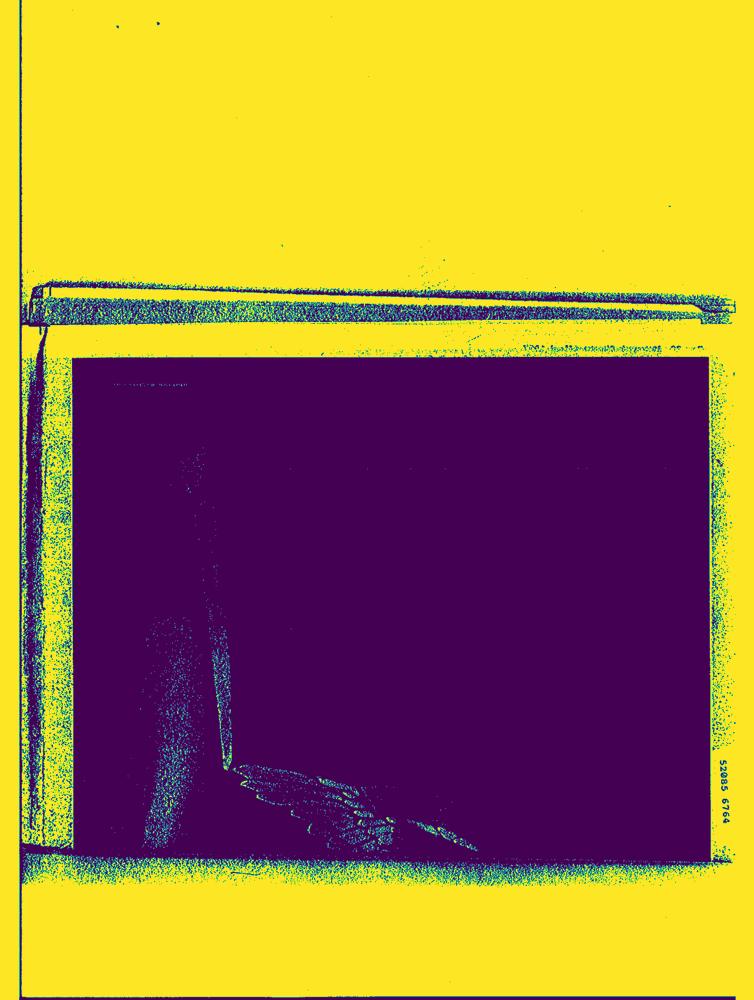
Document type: AD